Question: What jurisdiction, city, or county is the document associated with?
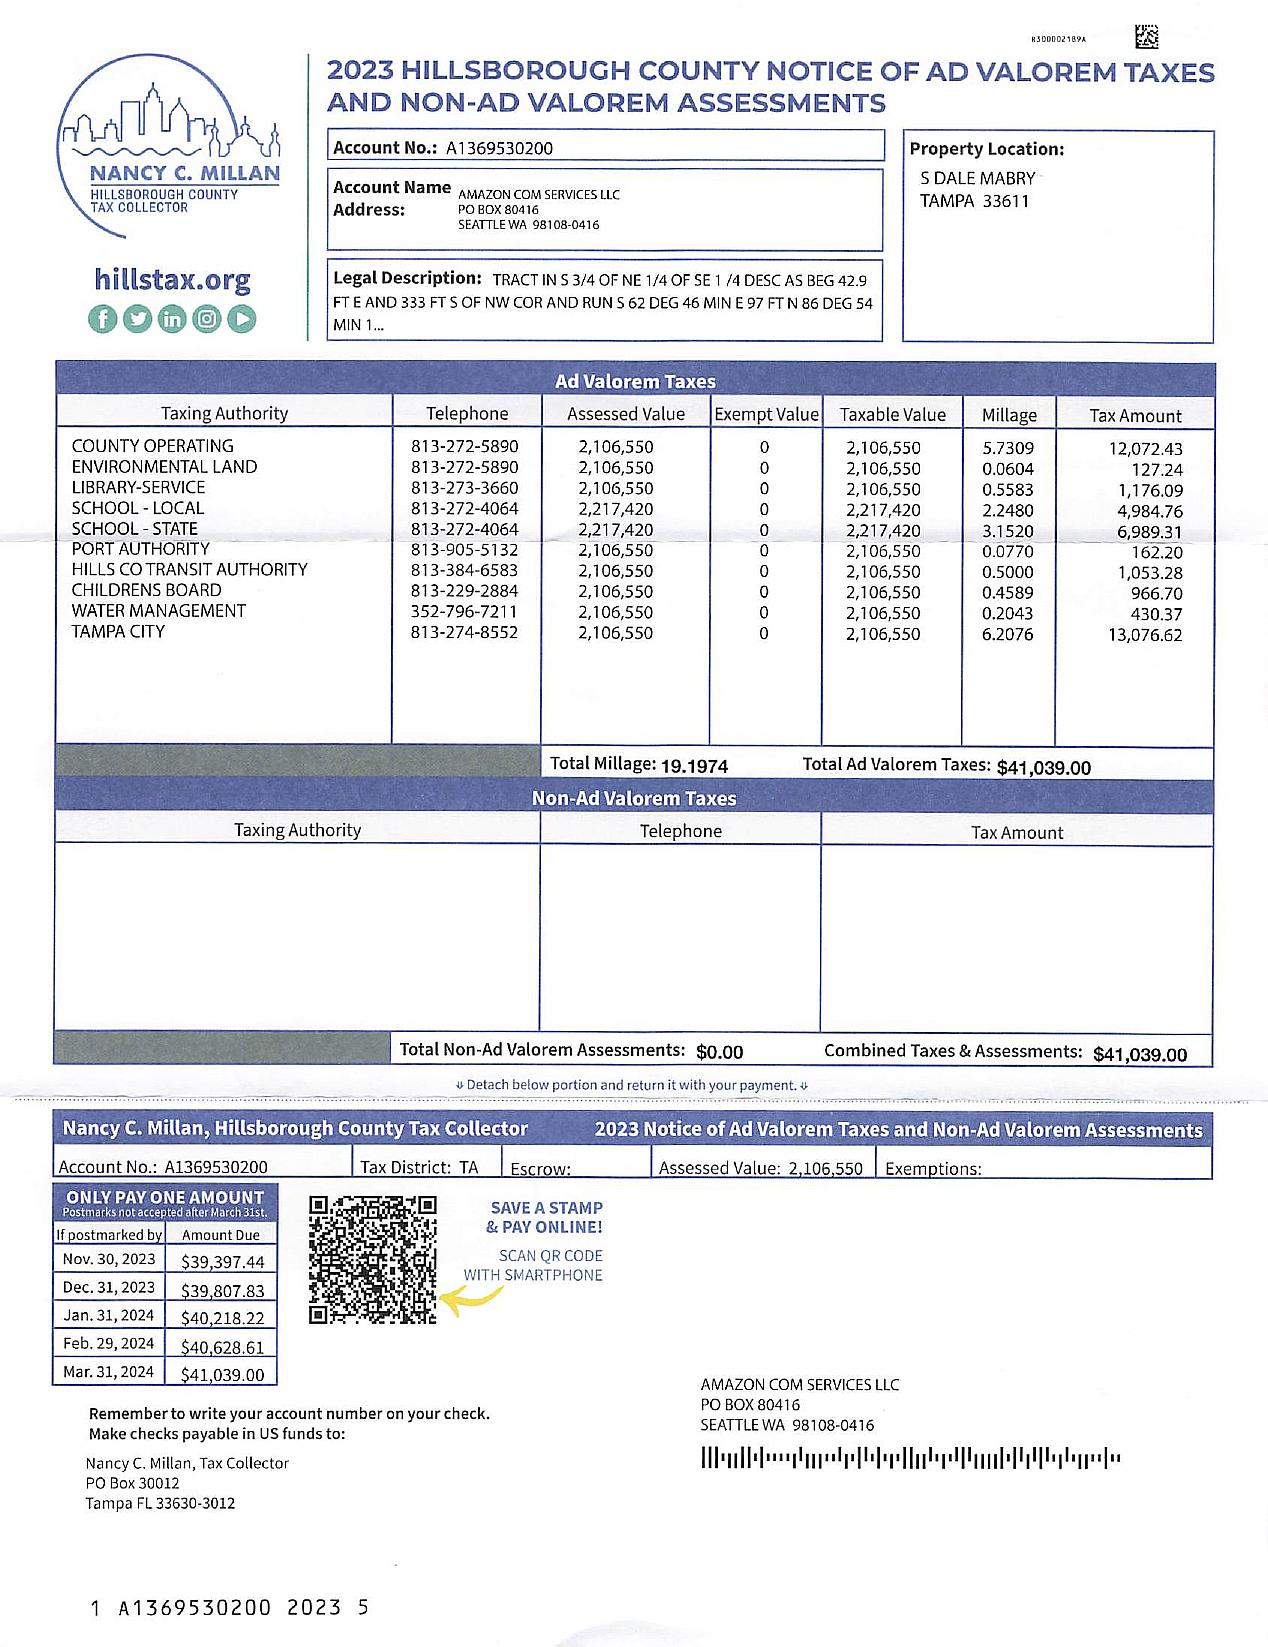
Answer: "Hillsborough County"